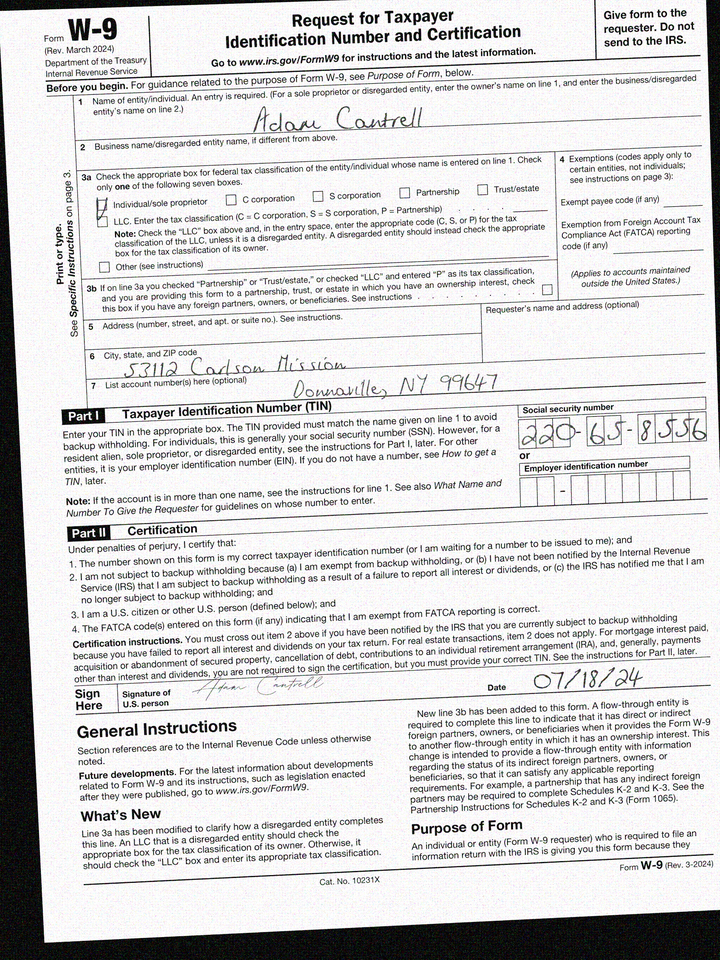
adr1: 53112 Carlson Mission
adr2: Donnaville, NY 99647
cbx: yes
ssn: 220658556
enm: Adam Cantrell
sdt: 07/18/24